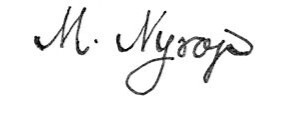
Signature of: martin nyrop